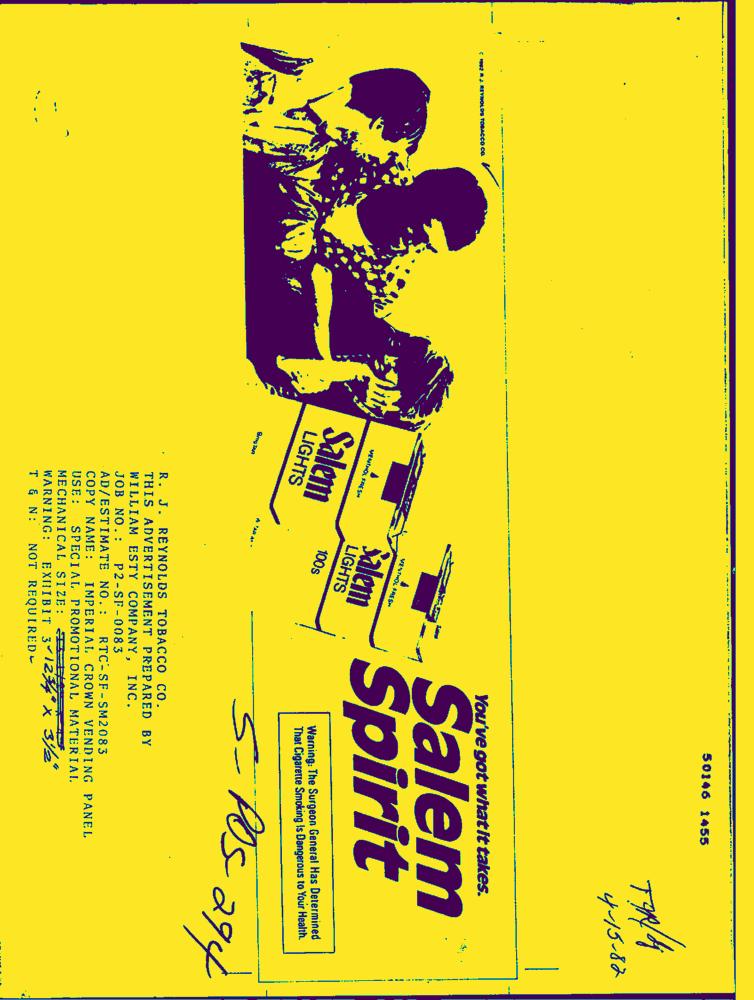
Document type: AD